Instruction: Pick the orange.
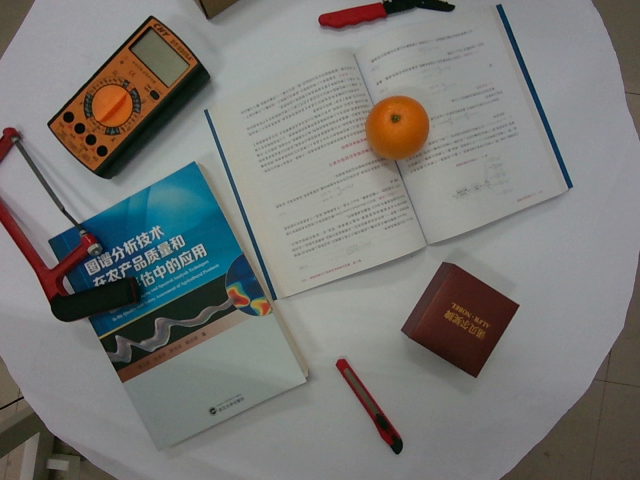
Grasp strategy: vertical